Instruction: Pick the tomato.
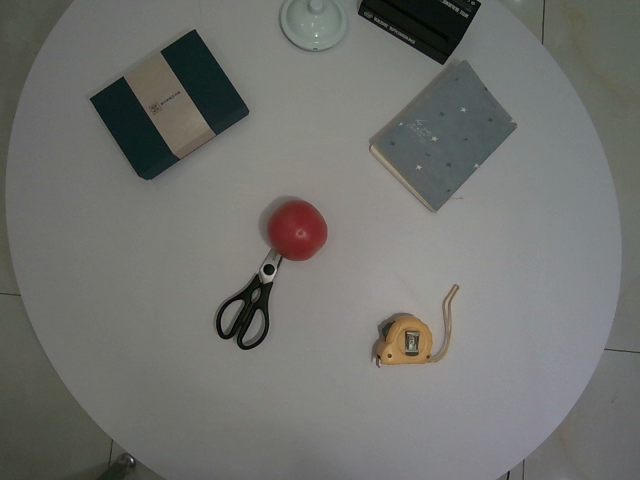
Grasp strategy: vertical